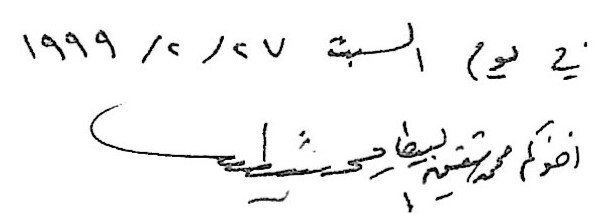
Signature of: shafik baytar